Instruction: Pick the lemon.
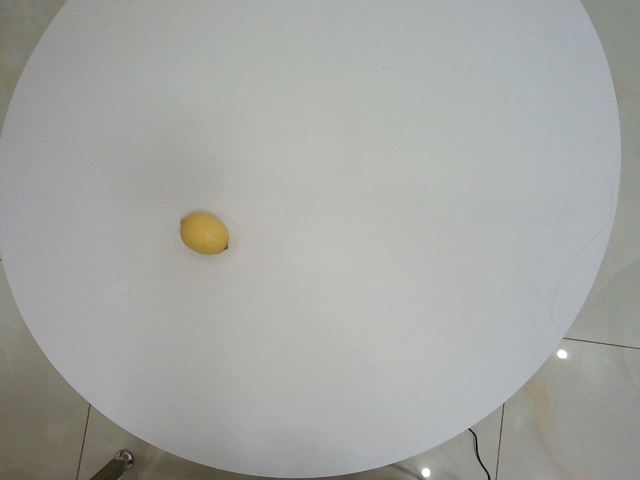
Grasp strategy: vertical